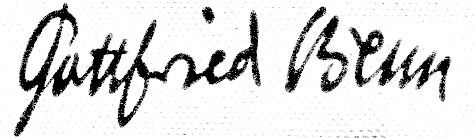
Signature of: gottfried benn